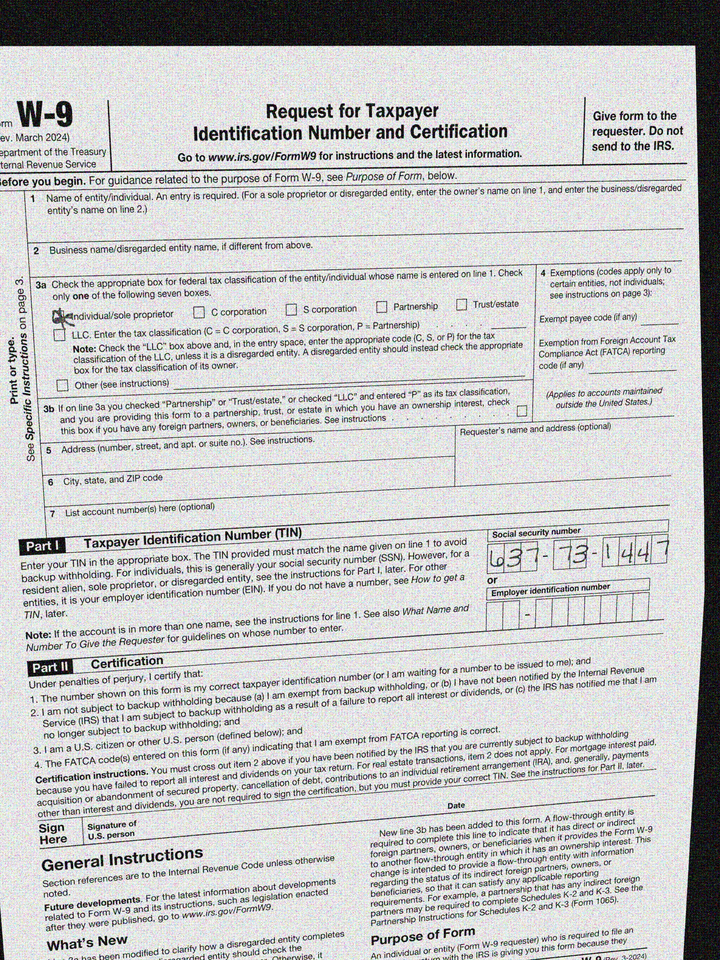
cbx: yes
ssn: 637731447